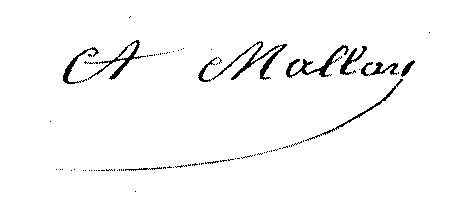
Signature of: aymon mallay